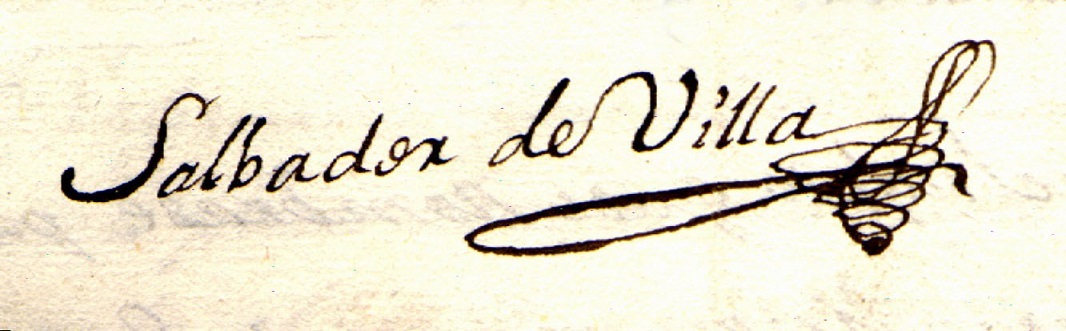
Signature of: salvador de villa